Question: What jurisdiction, city, or county is the document associated with?
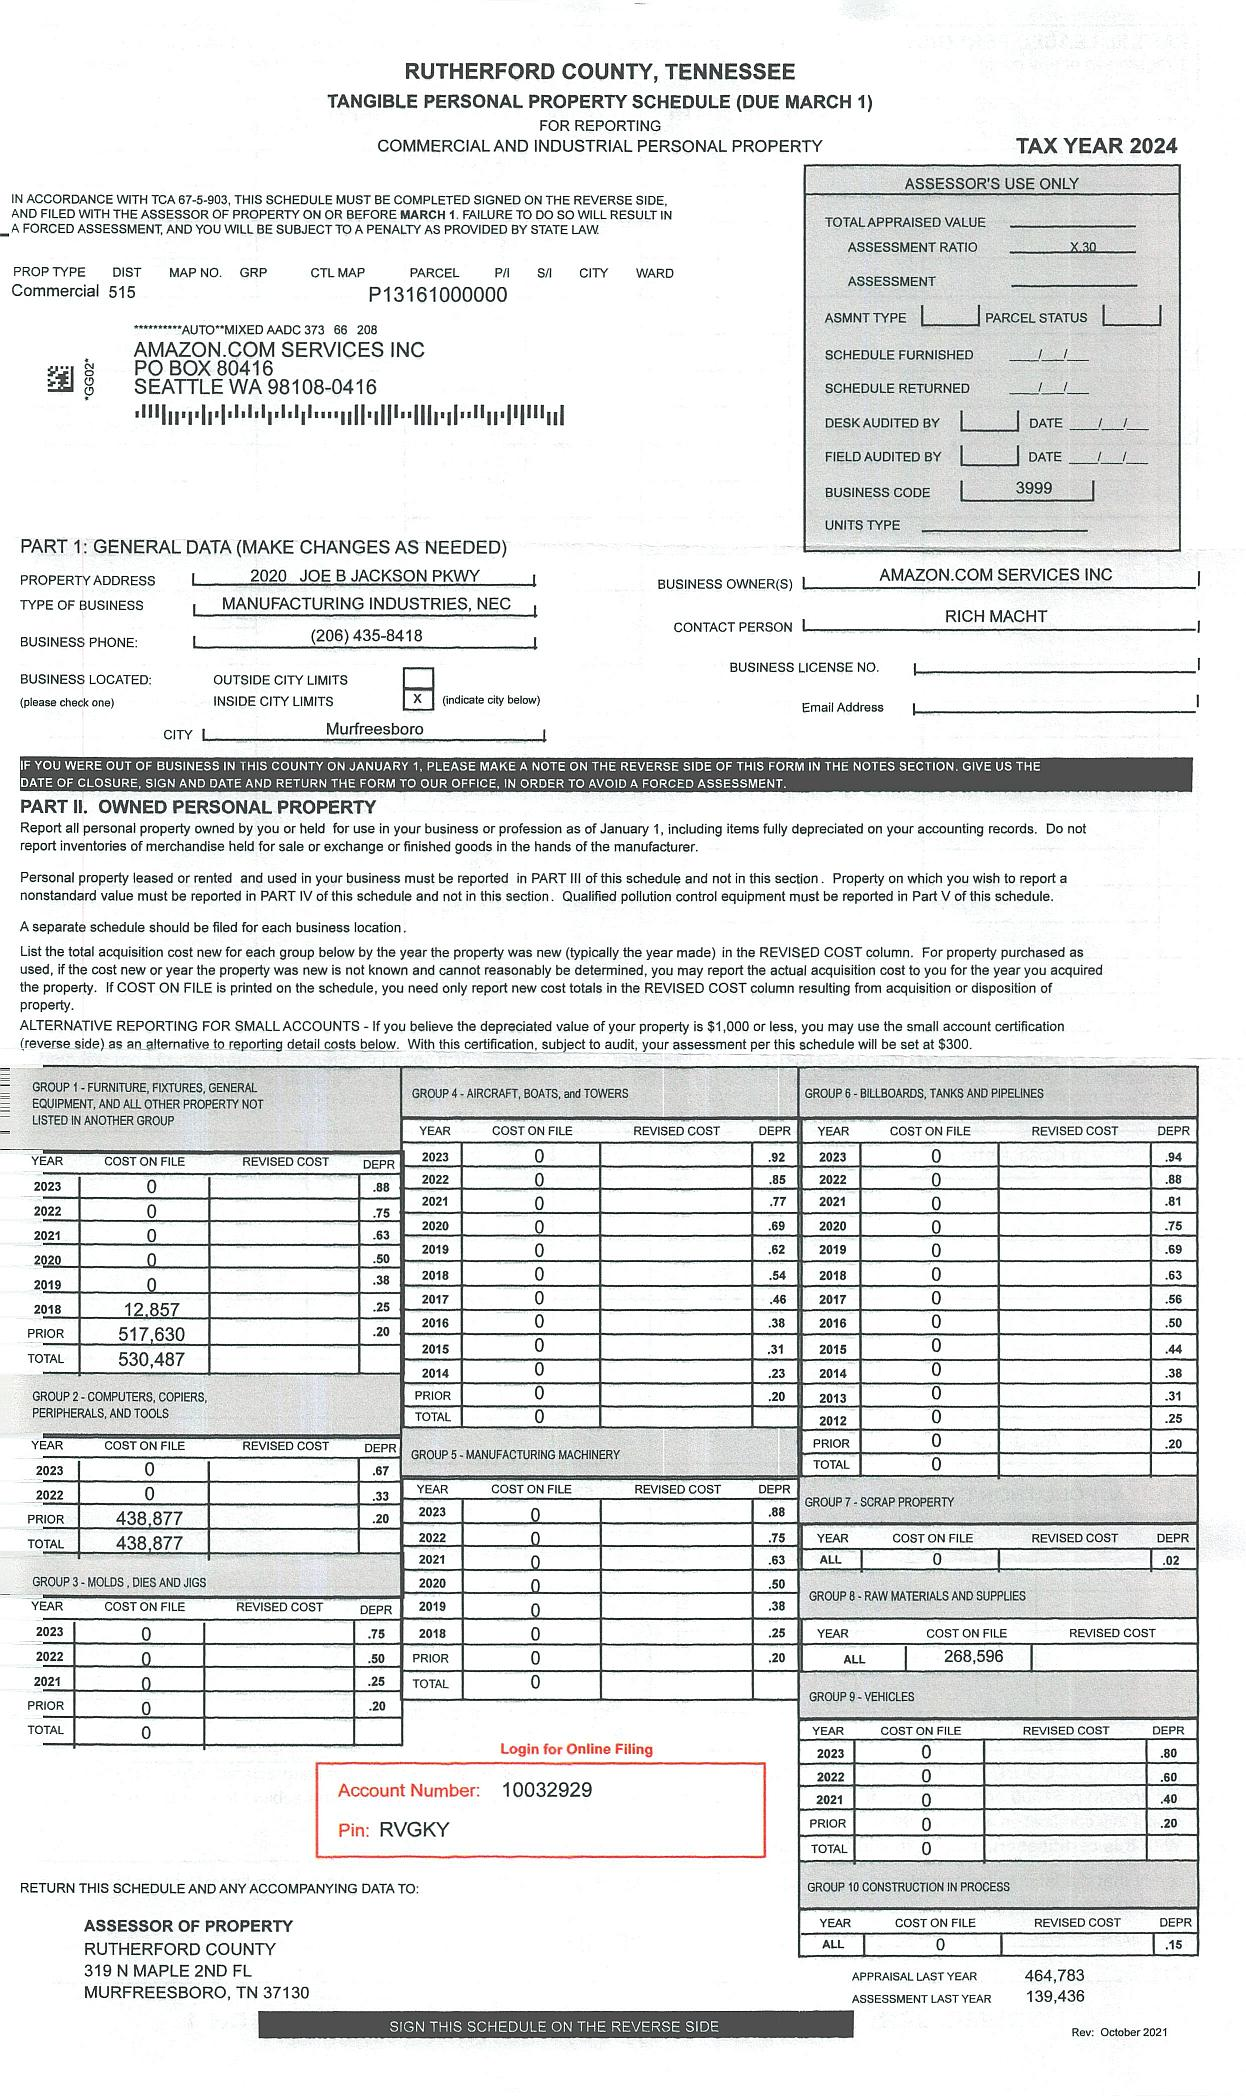
Answer: "Rutherford County"